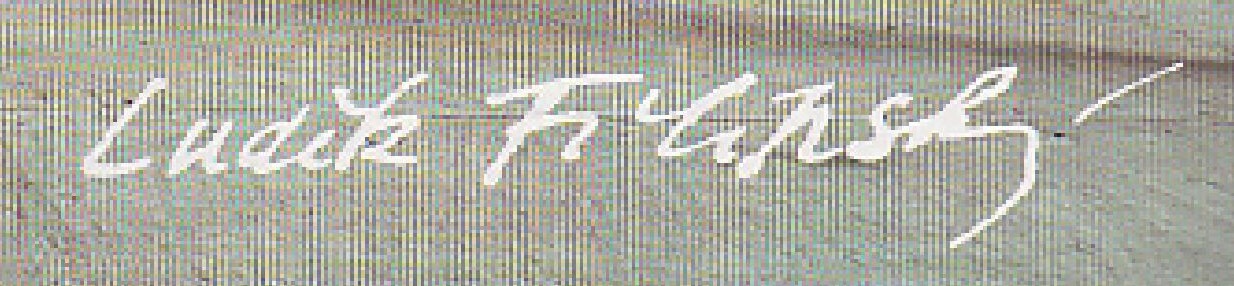
Signature of: luděk filipský